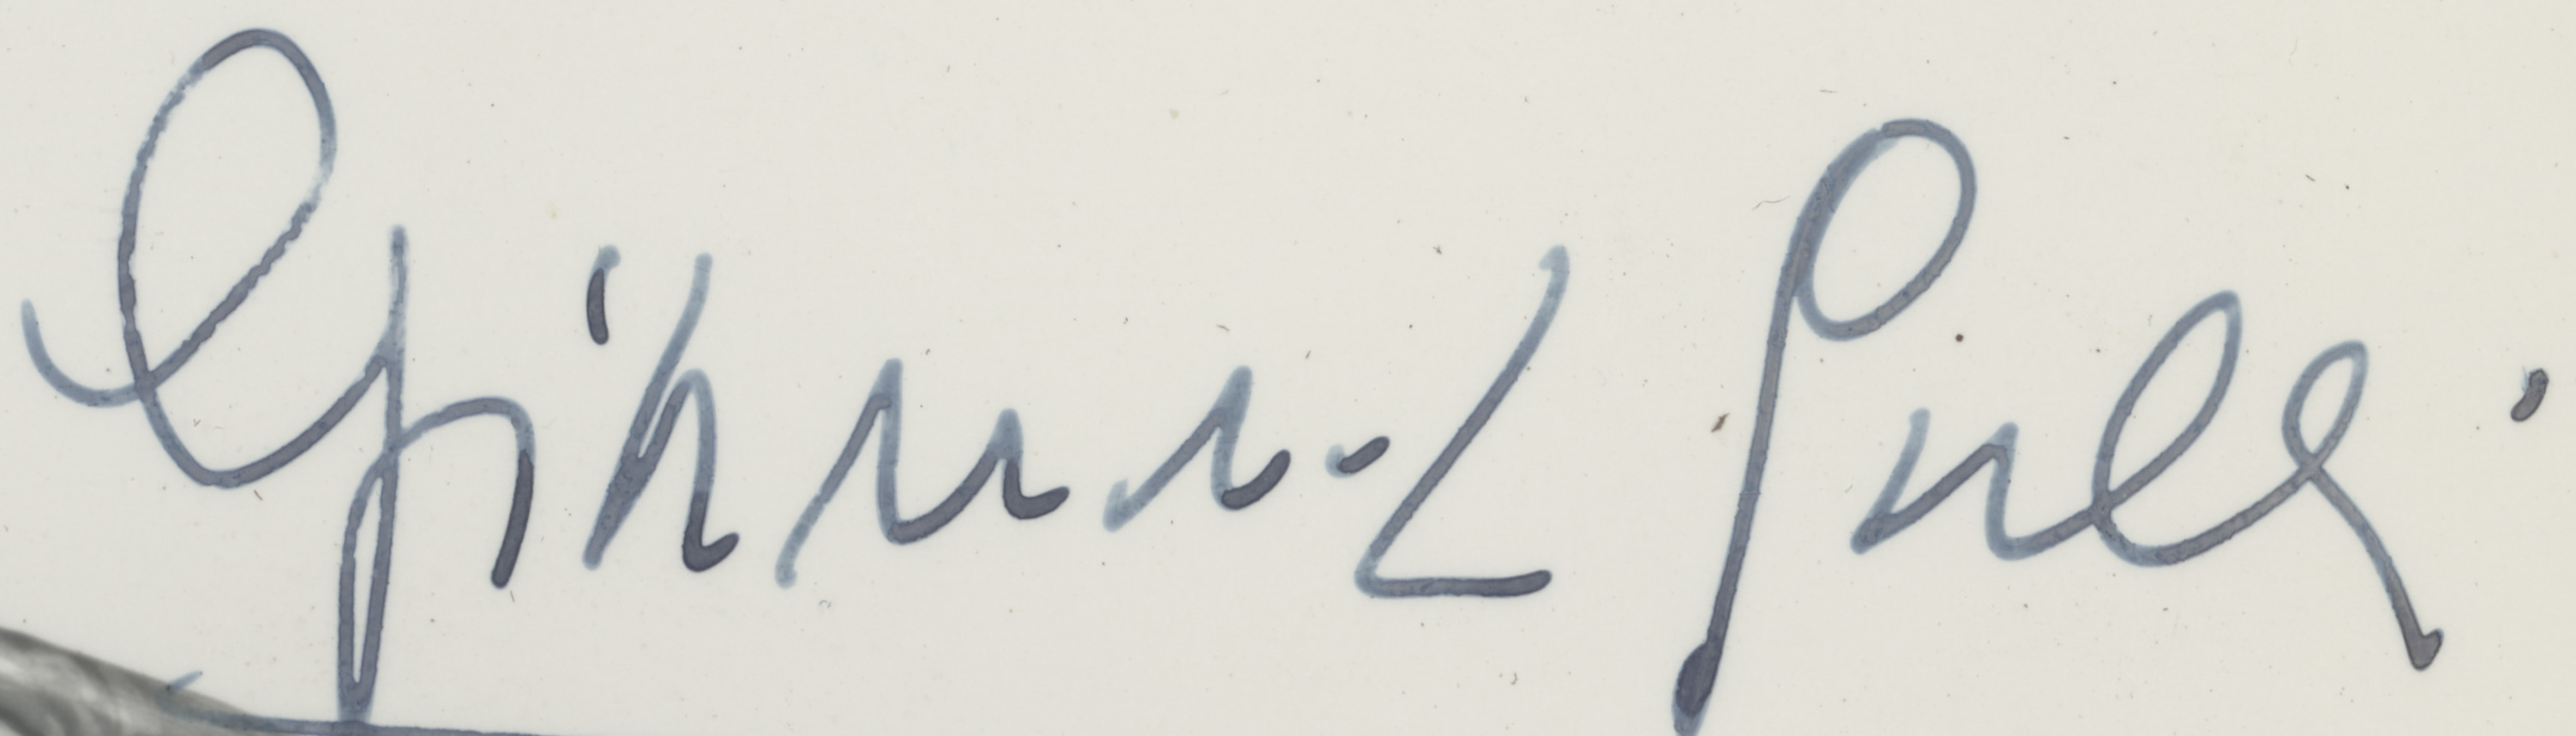
Signature of: gianna galli